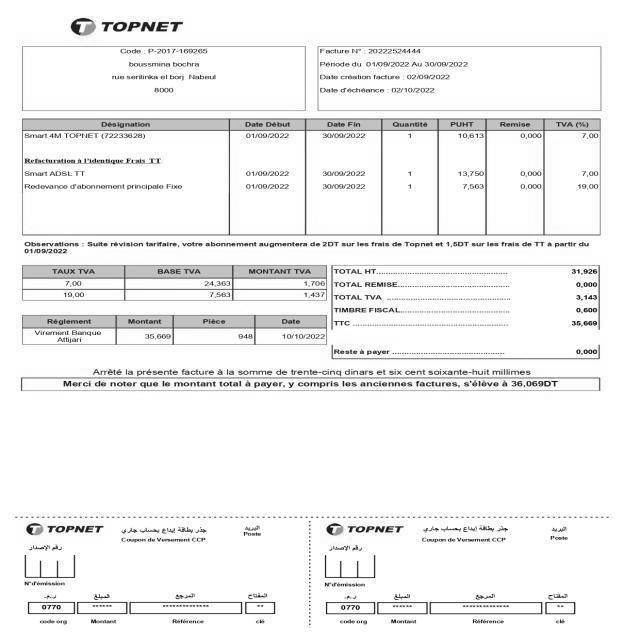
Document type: Invoice